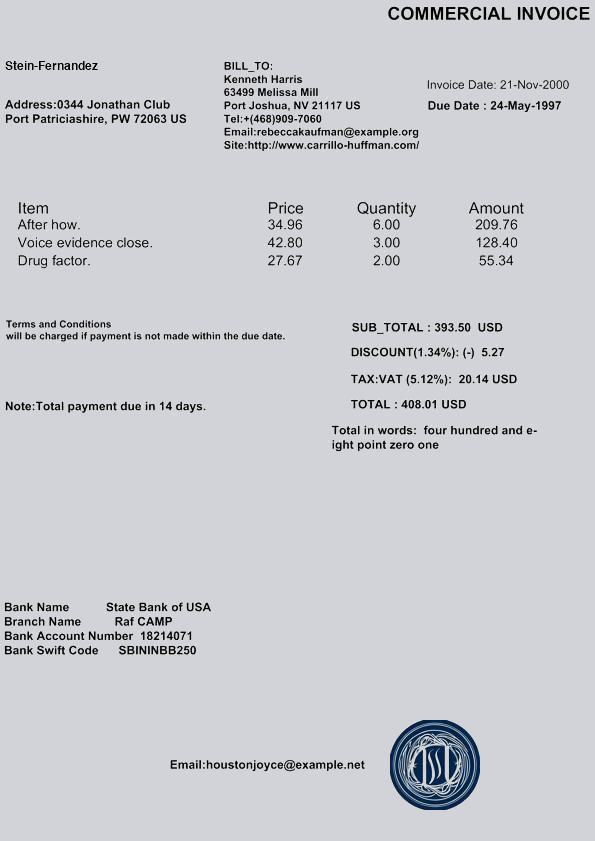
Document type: Invoice